Question: What are the imaging findings?
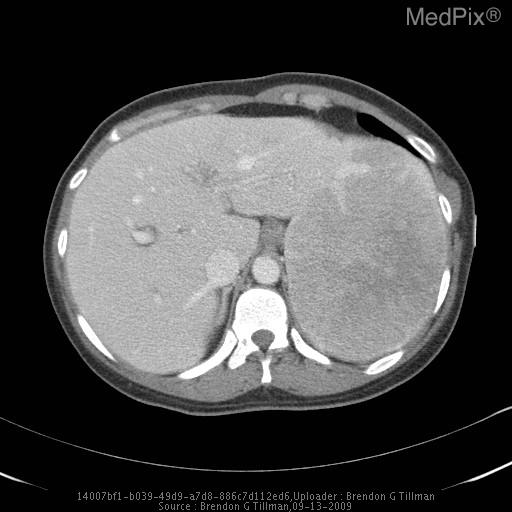
Answer: The imaging shows CT findings consistent with acute pyelonephritis involving left kidney.  A large solid heterogeneously enhancing mass 14.1 x 9.9 x 14.6 cm is seen in the left upper quadrant which is associated with the left lobe of the liver displacing the spleen  infra-medially.  Some lower attenuating areas near the center of this lesion may represent necrosis.  No calcification or cystic components.  Prominent vessels are seen at the periphery of the lesion near the left lobe of the liver.  The remainder of the liver demonstrates multiple round hypoattenuating foci of varying sizes, many of which are too small to characterize.

MRI shows multiple lesions in the liver with the largest in the left lobe with similar imaging appearances as in the CT. A very large dominant left liver lesion in the left upper quadrant measuring 14.6cm in its greatest axis.